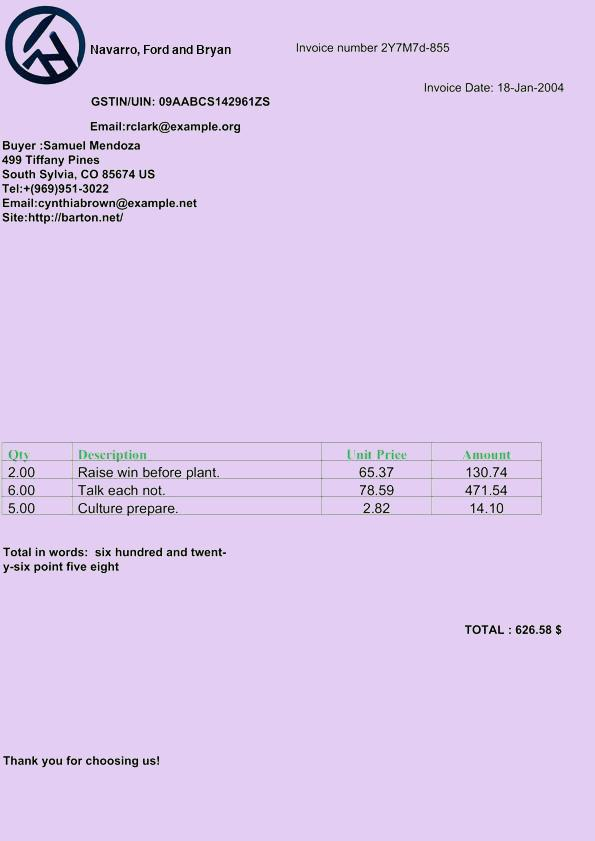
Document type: Invoice